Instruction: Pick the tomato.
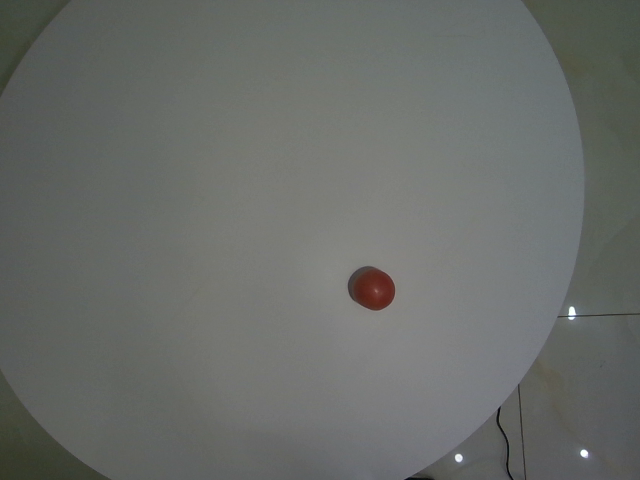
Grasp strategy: vertical